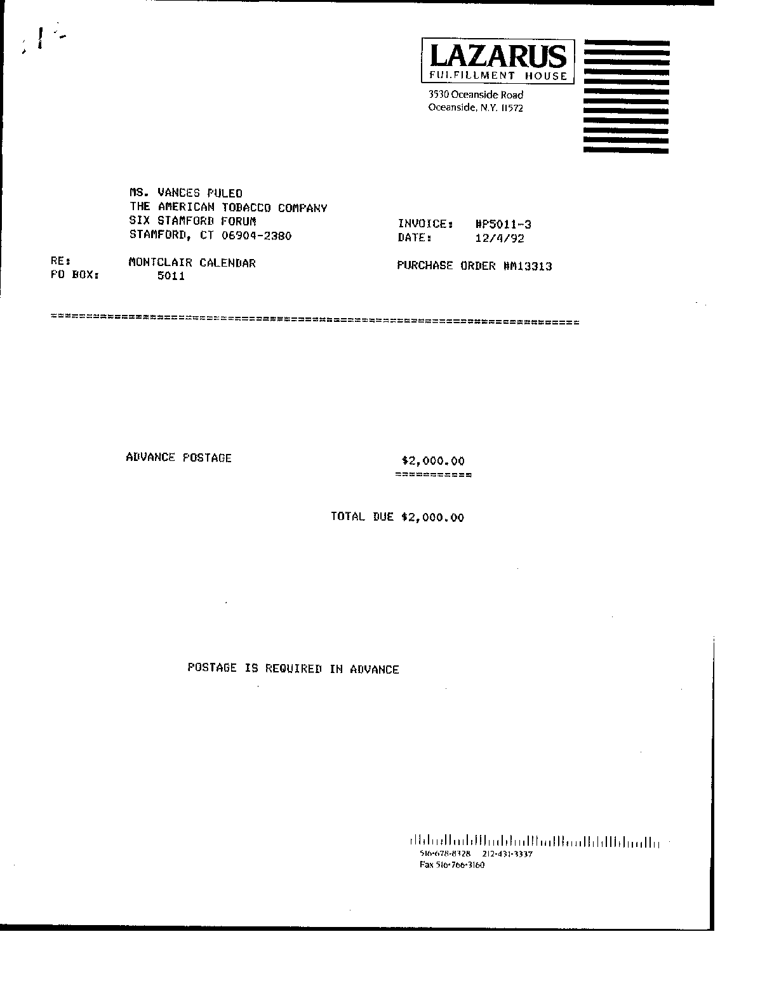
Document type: Invoice